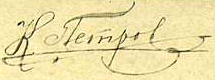
Signature of: petrov konstantin matveevich